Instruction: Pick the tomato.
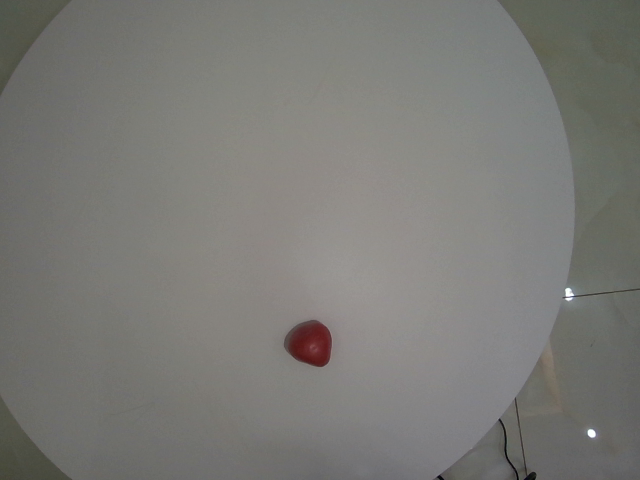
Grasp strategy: vertical